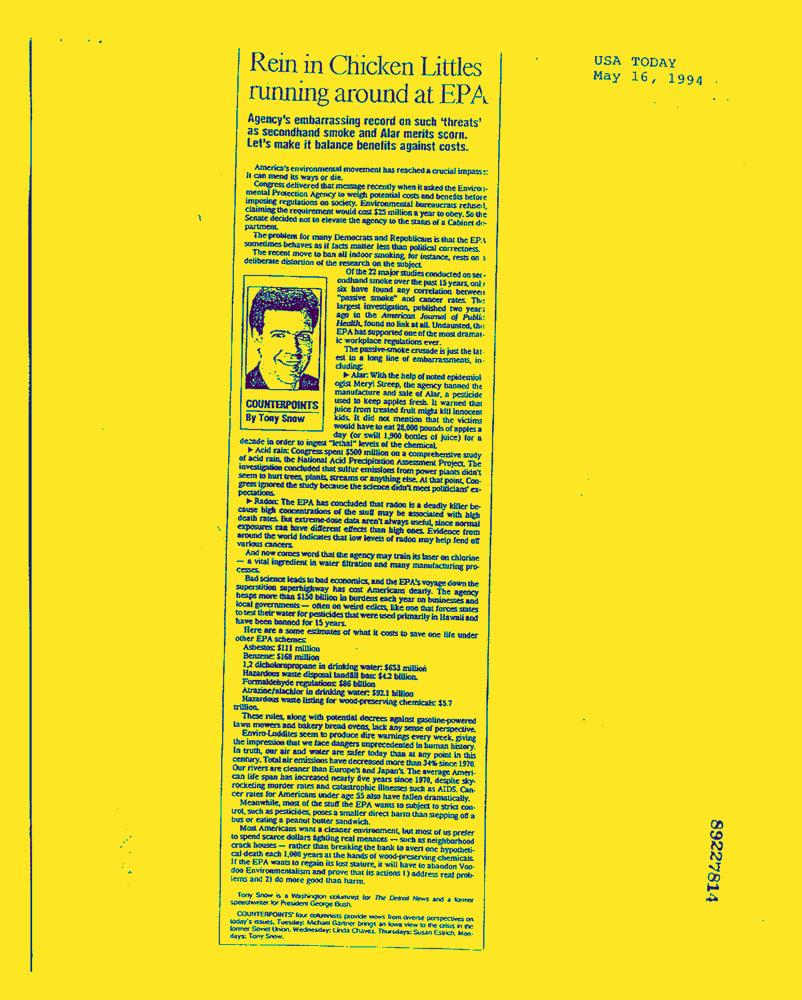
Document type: News-Article